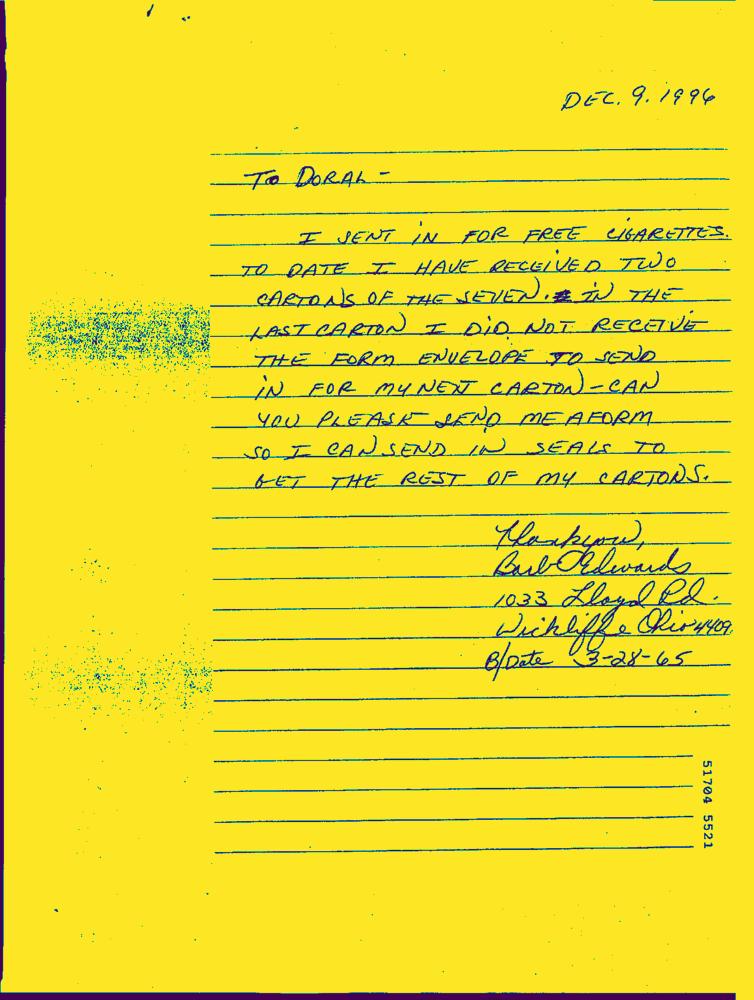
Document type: Hand-Written